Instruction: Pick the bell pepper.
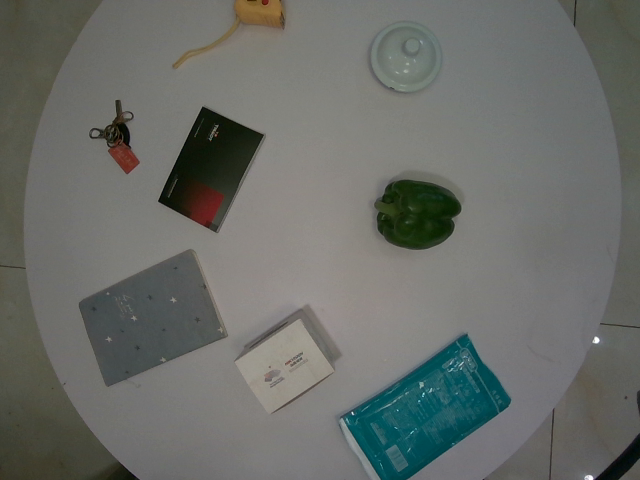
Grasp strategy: vertical